Question: What is the suspected problem?
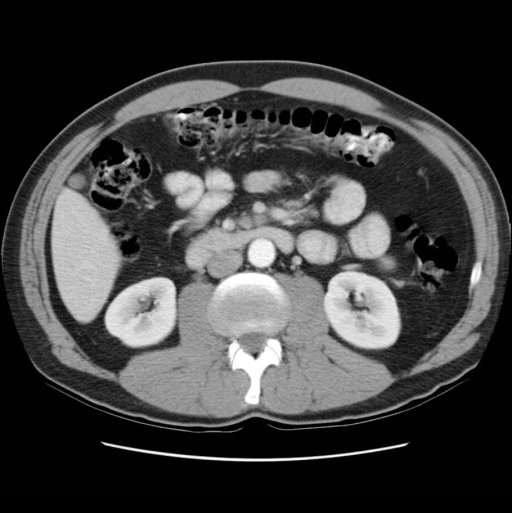
Answer: The findings suggest Abdominal CT (with contrast):1.  Mild stranding focally in the lesser sac, medial to the second portion of the duodenum, anterior to the third portion of the duodenum, posterior to the pancreas and just inferior to the pancreatic head, with mild stranding adjacent to the SMA.2.  Possible mild narrowing of the third portion of the duodenum between the SMA and aorta.Addendum: Small thrombus within the proximal portion of the SMA.  Distal to this region the contrast is not as bright as the proximal SMA, with mild adjacent inflammatory changes adjacent to the SMA consistent with SMA Syndrome.. 1.  Mild stranding focally in the lesser sac, medial to the second portion of the duodenum, anterior to the third portion of the duodenum, posterior to the pancreas and just inferior to the pancreatic head, with mild stranding adjacent to the SMA.

2.  Possible mild narrowing of the third portion of the duodenum between the SMA and aorta.

Addendum: Small thrombus within the proximal portion of the SMA.  Distal to this region the contrast is not as bright as the proximal SMA, with mild adjacent inflammatory changes adjacent to the SMA consistent with SMA Syndrome.. The patient might have a history of 47 year old, with 12 day hx of steadily worsening, crampy abdominal pain.  Pt reported experiencing sudden onset of pain on the morning of 01 Jan and worsening over the course of day.  Pt presented to local ED and underwent CT and US (both negative), was diagnosed with viral vs bacterial gastroenteritits, and released.  Pt and family returned to his geographical home, however the pain did not subside, and pt presented to the local hospital 2 days later (9 days prior to current presentation).  Pt was seen in the family health clinic and was referred to GI for workup and treatment for gastric ulcer.  He was started on prevacid and zantac, and sent home.  H pylori test at that time was negative.  The pain did not improve over the course of the next several days, and steadily worsened.  He stated that eating made it worse, and that curling into a fetal position helped.  On the morning of 13 Jan he presented to the ED again, stating that the pain peaked the night before, and the pain is as low as it has been in days.  Negative nausea or vomiting.  + fever and chills on initial presentation 01Jan, however currently afebrile..